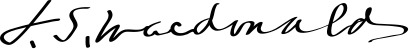
Signature of: john sandfield macdonald